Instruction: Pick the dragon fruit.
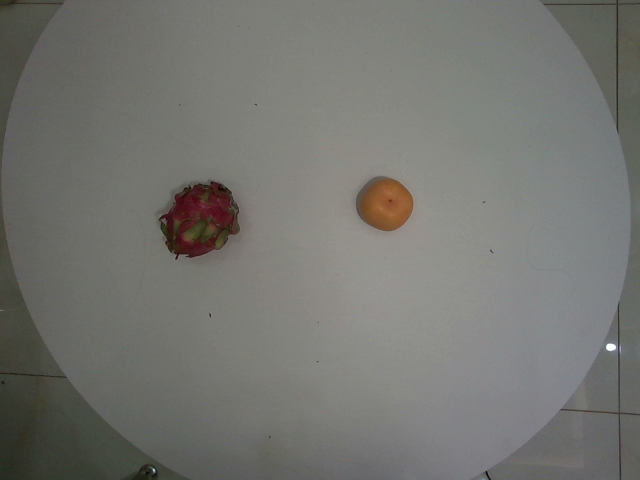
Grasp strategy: vertical